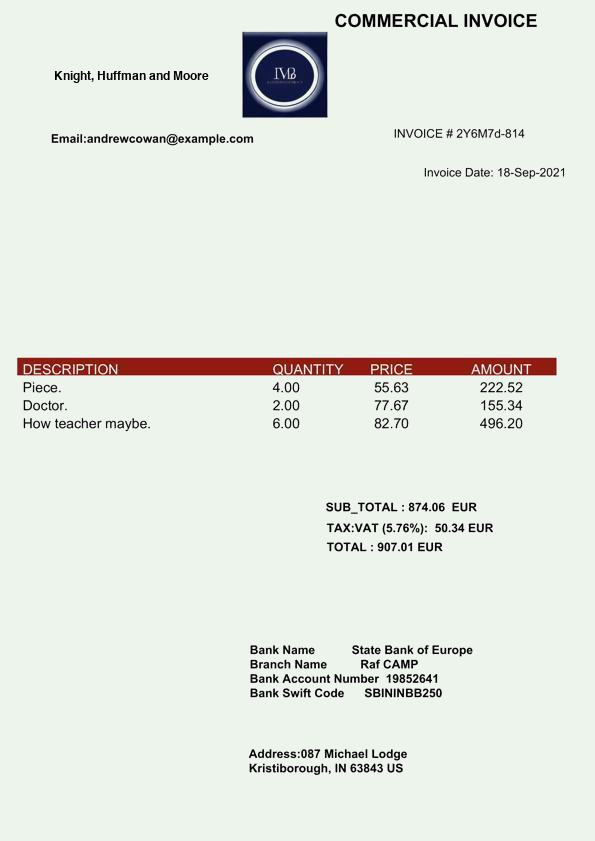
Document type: Invoice